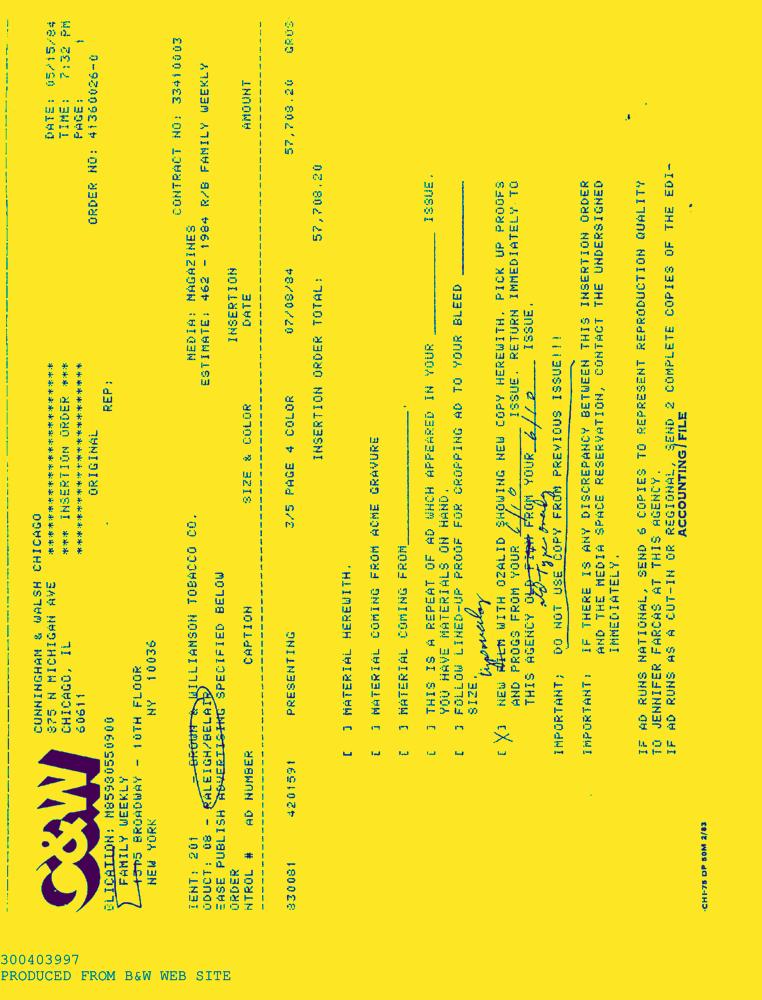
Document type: AD